Question: What is the total amount of taxes owed as per the document?
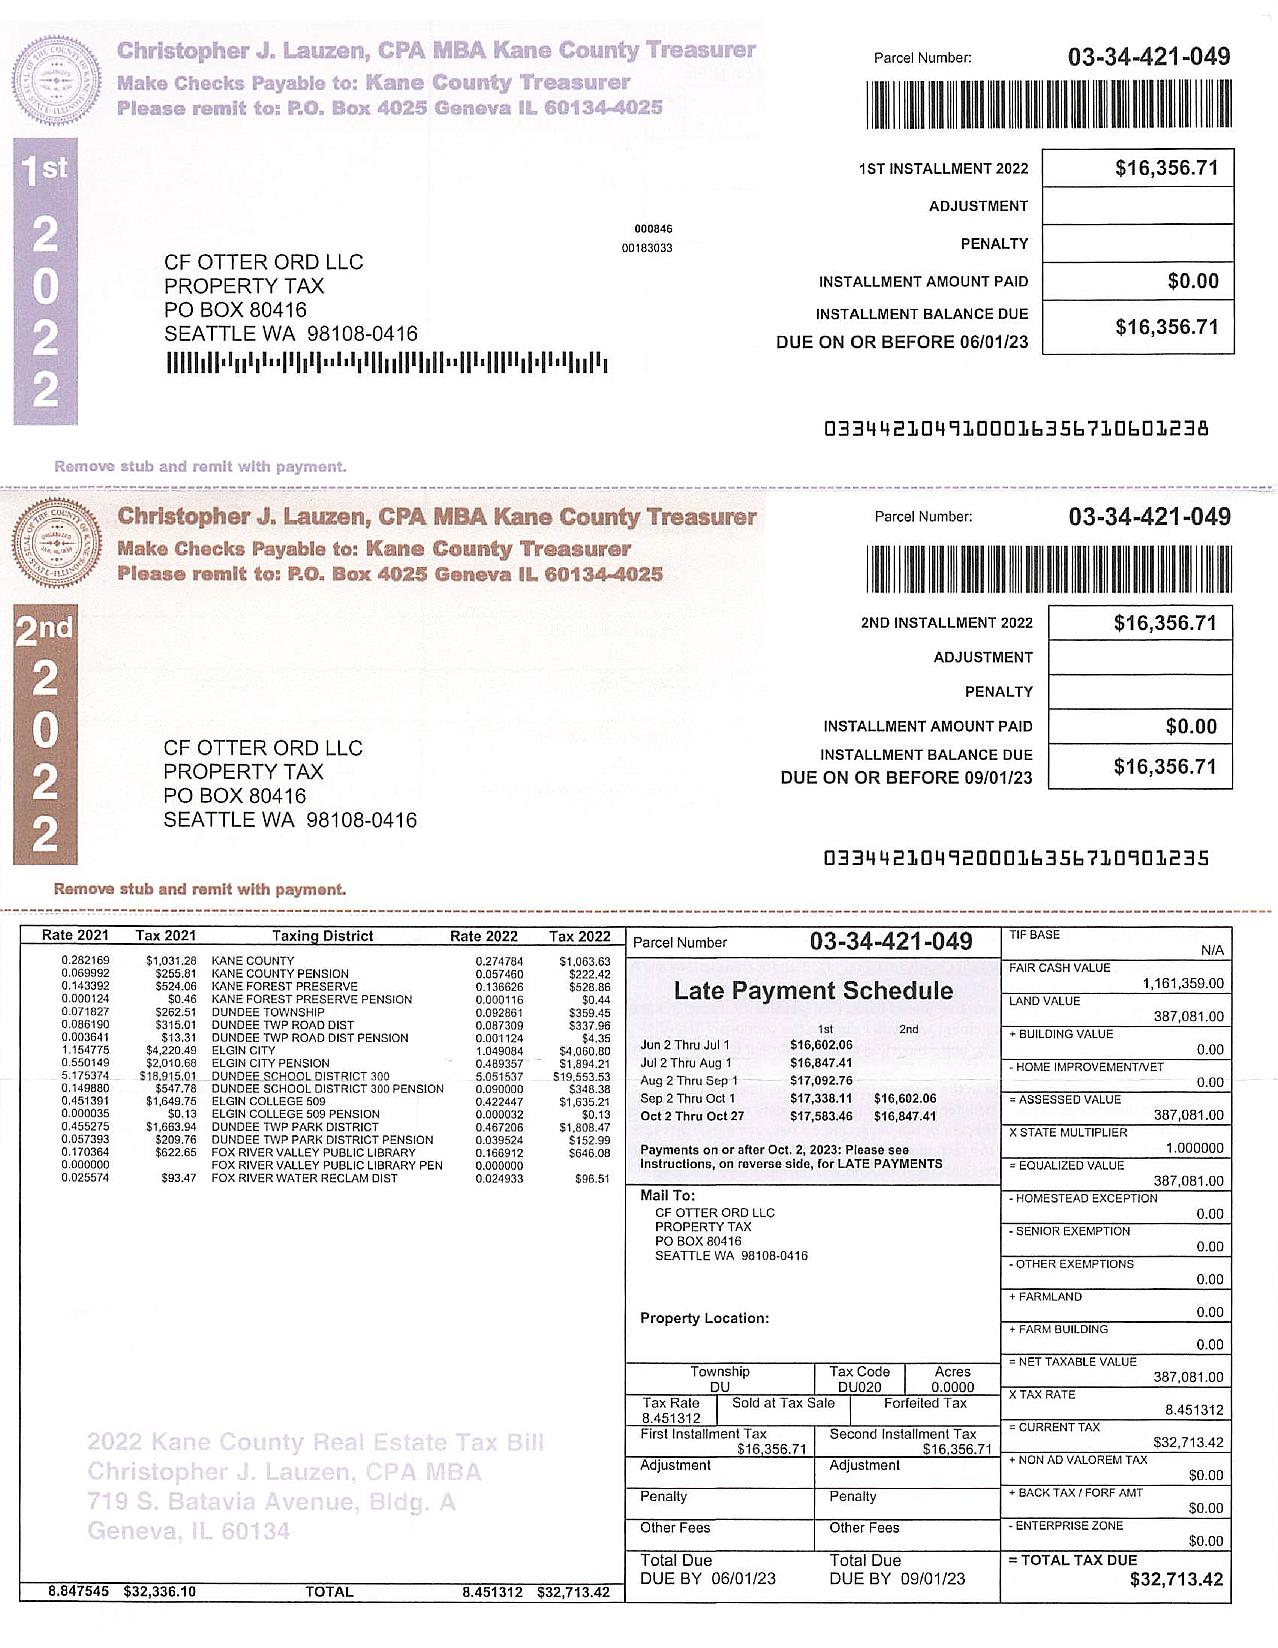
Answer: "$32,713.42 "